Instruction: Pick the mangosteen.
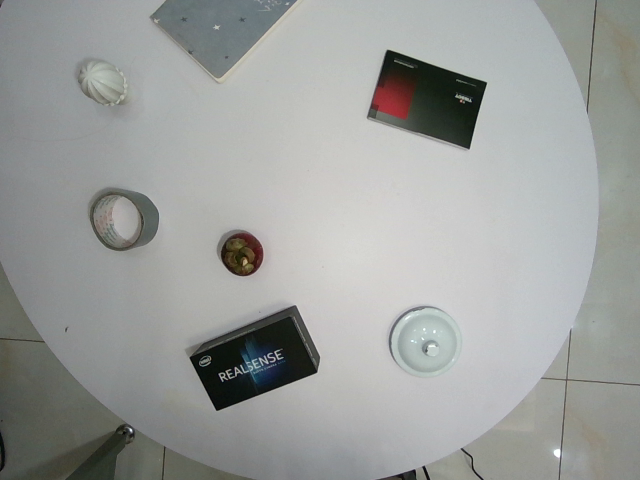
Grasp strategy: vertical